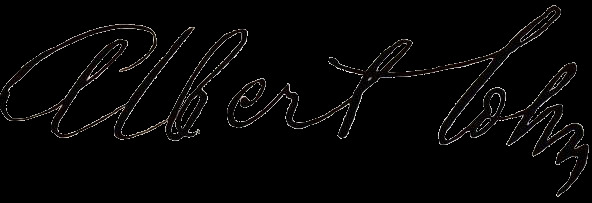
Signature of: albert cohn